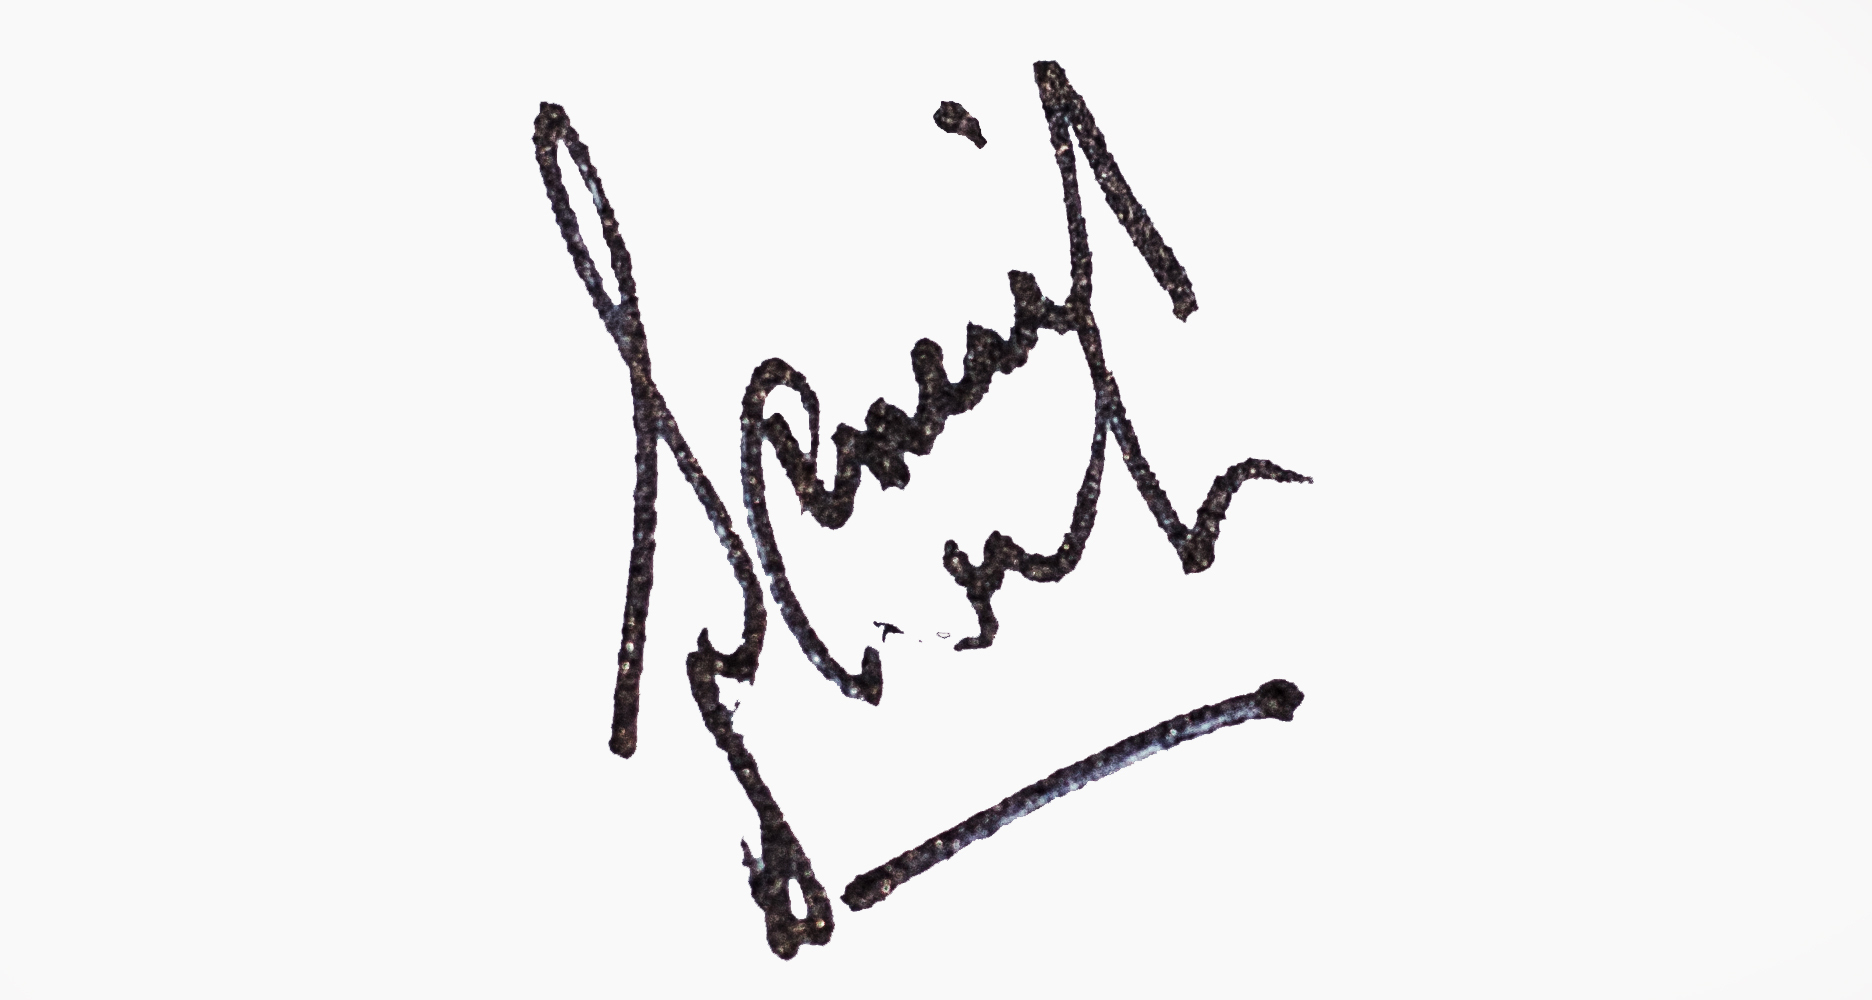
Signature of: sumrit shahi